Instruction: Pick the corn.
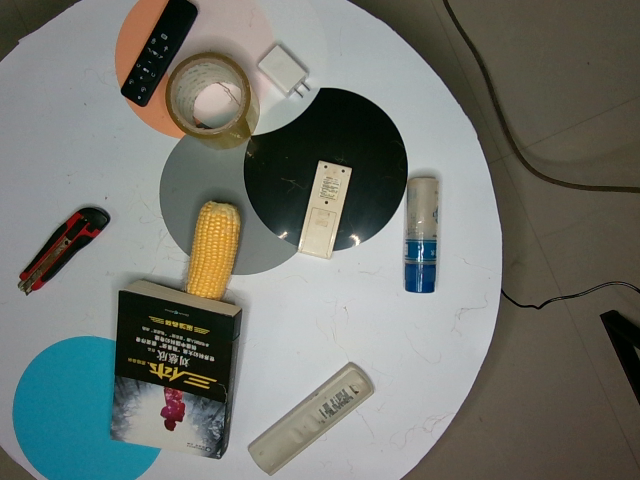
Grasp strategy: vertical